Question: What might the diagnosis be?
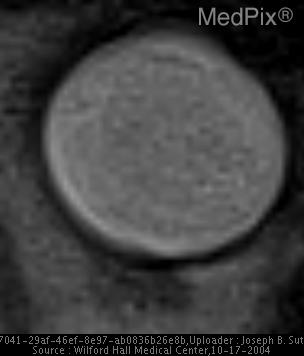
Answer: The possible diagnosis includes Uveal melanoma
Choroidal hemangioma
Ocular metastatic lesion
Hemorrhage.